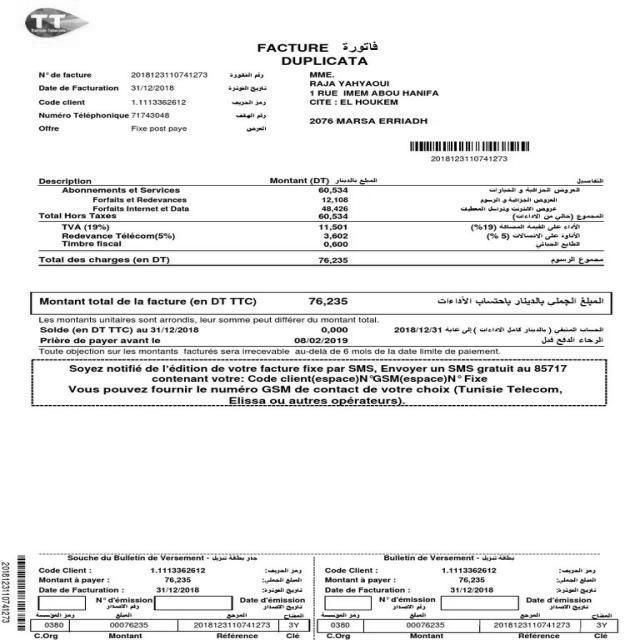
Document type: Invoice